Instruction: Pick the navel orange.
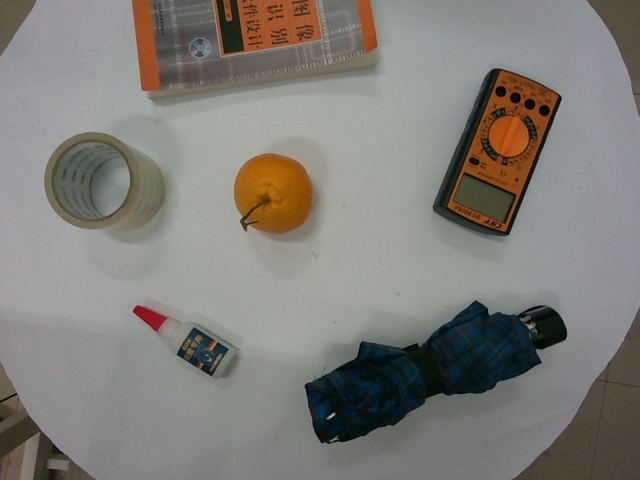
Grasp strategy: vertical